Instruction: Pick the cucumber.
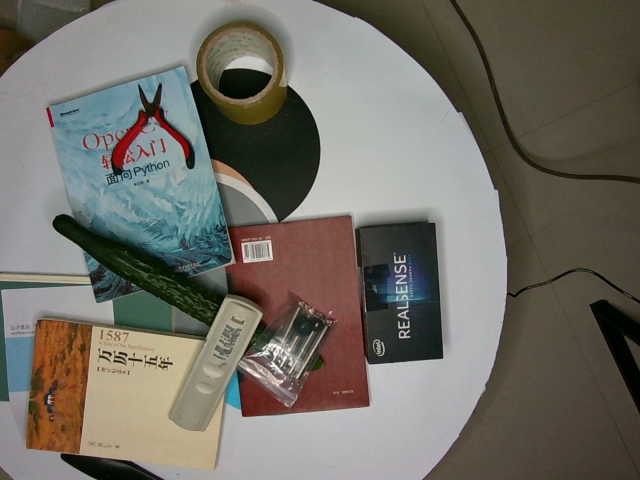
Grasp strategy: vertical